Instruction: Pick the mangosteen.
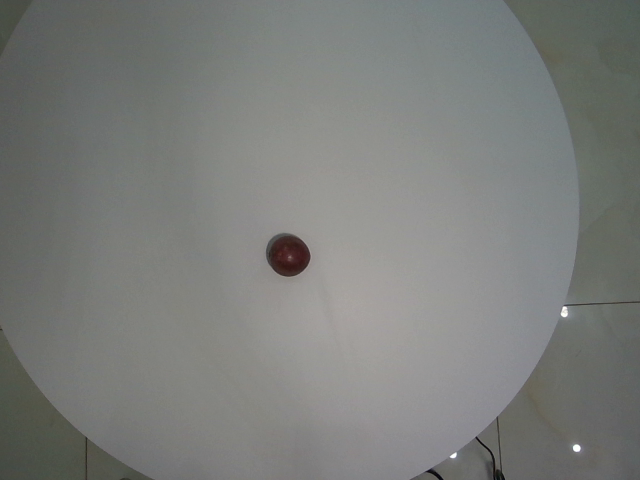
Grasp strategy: vertical